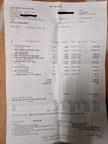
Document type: Invoice